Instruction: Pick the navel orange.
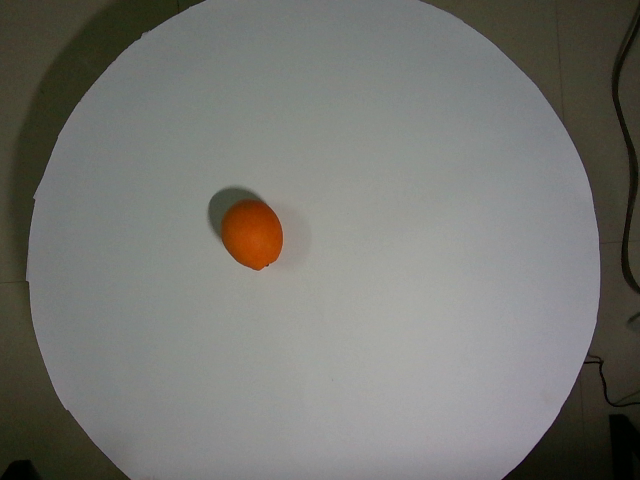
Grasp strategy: vertical